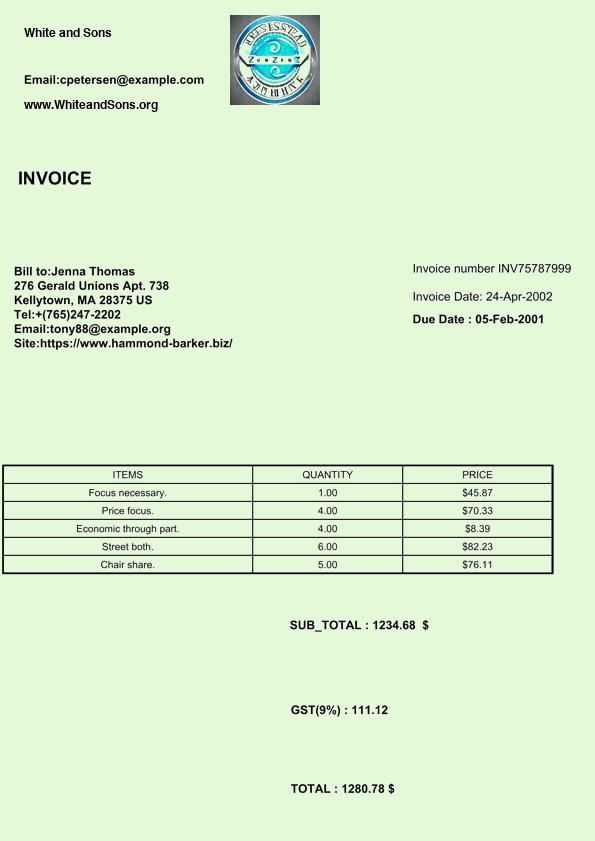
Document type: Invoice